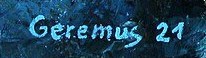
Signature of: daniel geremus